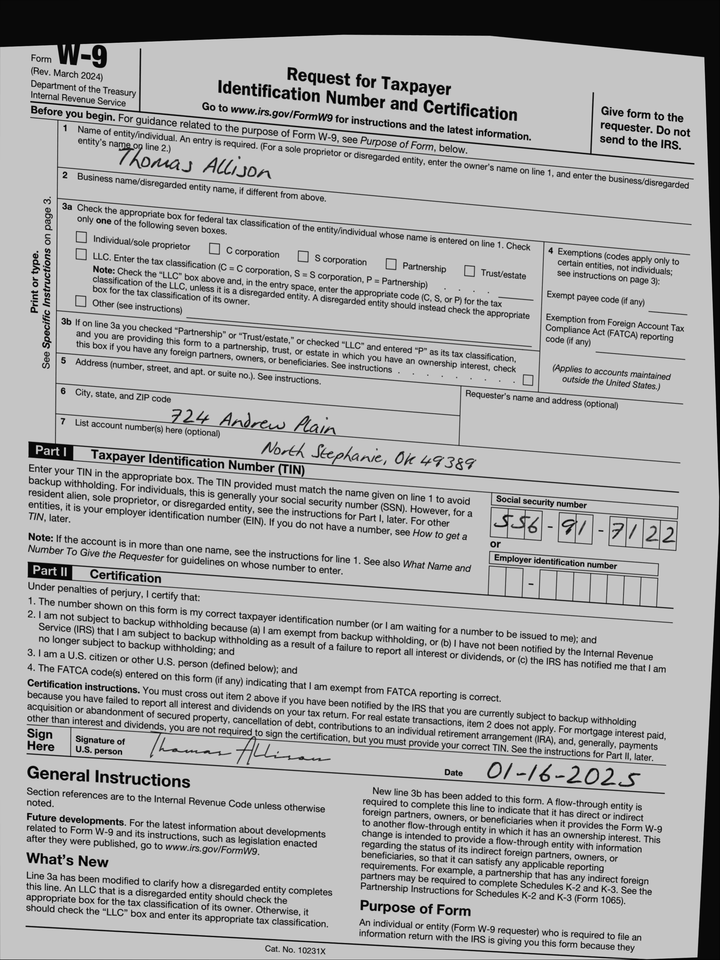
adr1: 724 Andrew Plain
adr2: North Stephanie, OK 49389
cbx: no
ssn: 556917122
enm: Thomas Allison
sdt: 01-16-2025